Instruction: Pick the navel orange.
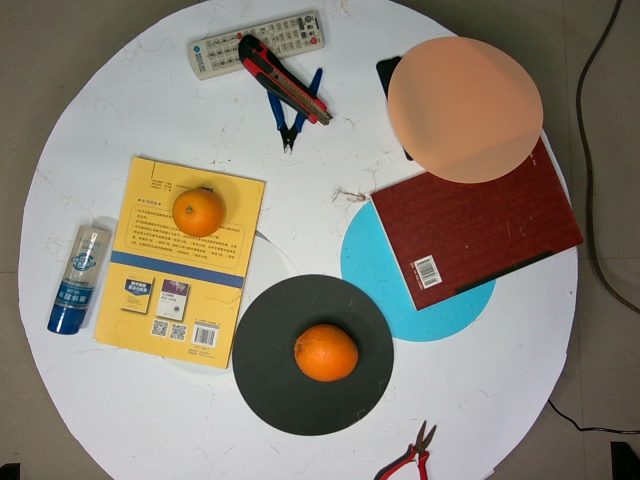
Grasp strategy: vertical